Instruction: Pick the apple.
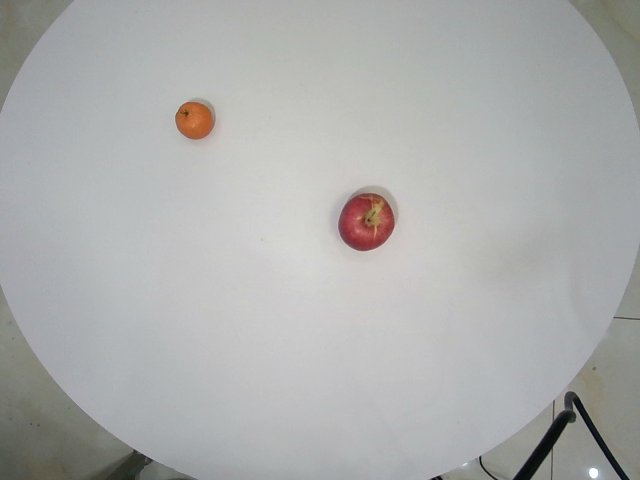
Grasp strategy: vertical